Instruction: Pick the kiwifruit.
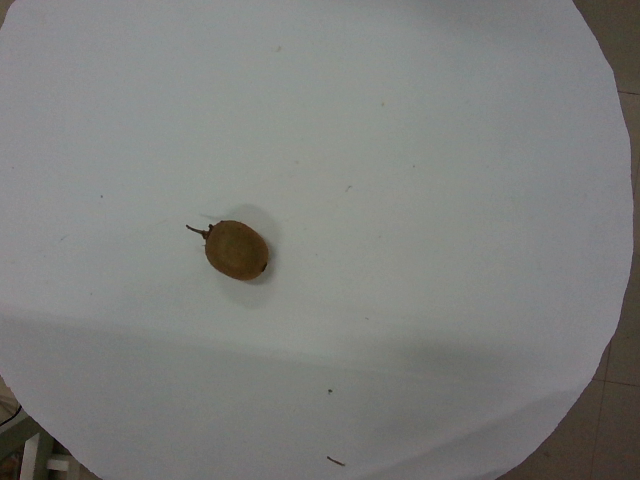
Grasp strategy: vertical